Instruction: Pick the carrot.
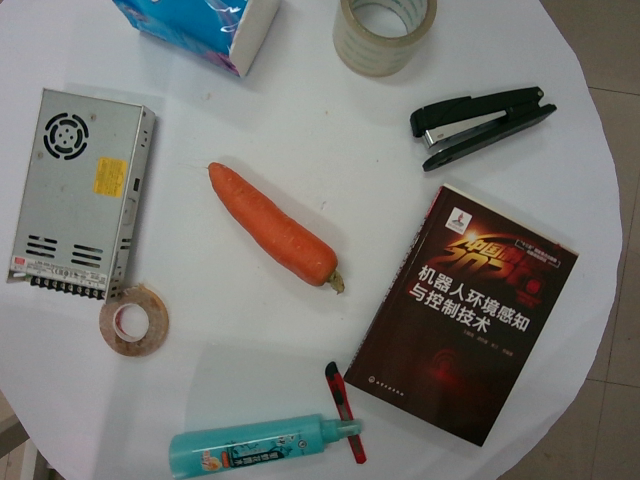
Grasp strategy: vertical